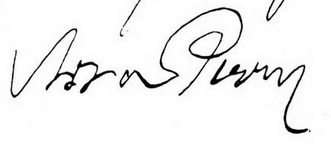
Signature of: nora perry